Question: What is the potential diagnosis?
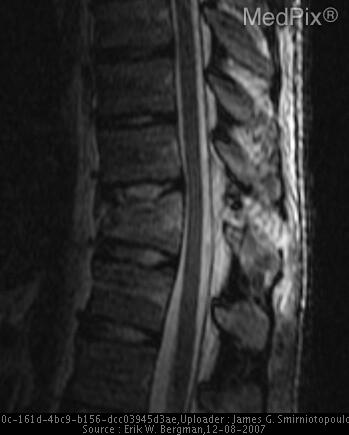
Answer: The possible diagnosis includes The differential diagnosis initially after plain films alone include (compression, burst, chance and fracture dislocation).  The abnormal appearance of the pedicles with horizontal lucent fractures and widening rules-out compression fracture alone.  The involvement of the posterior elements and non-comminution of body fracture rules-out a burst fracture.  The fact that there are no associated dislocations rules-out fracture dislocation..